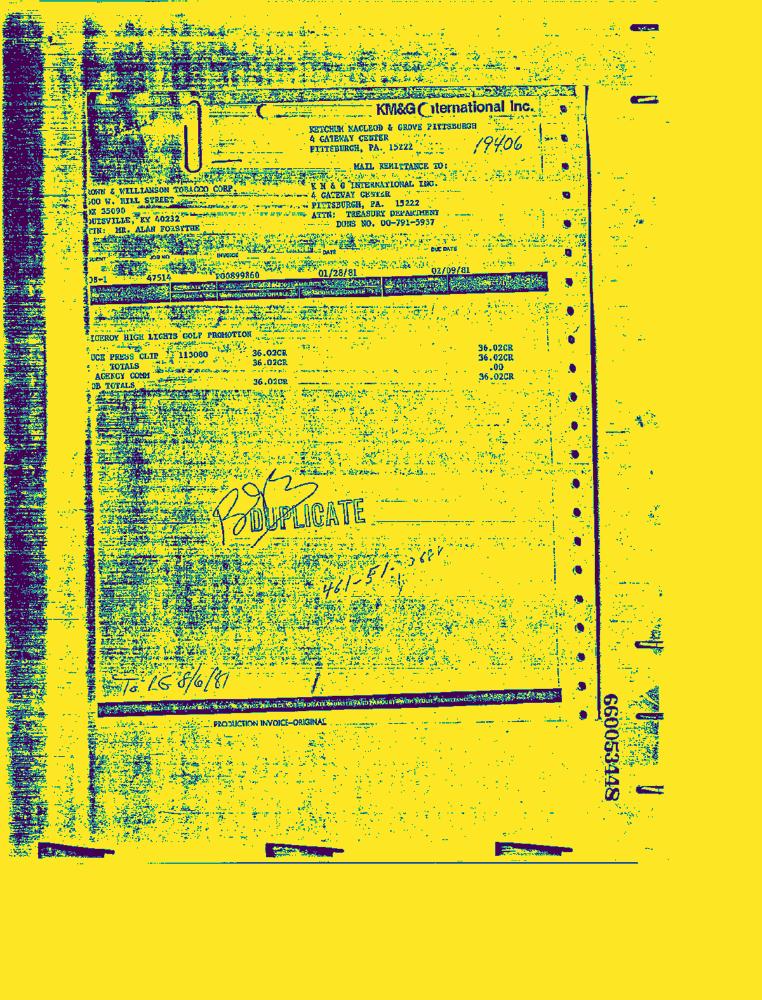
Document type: Invoice-Doc